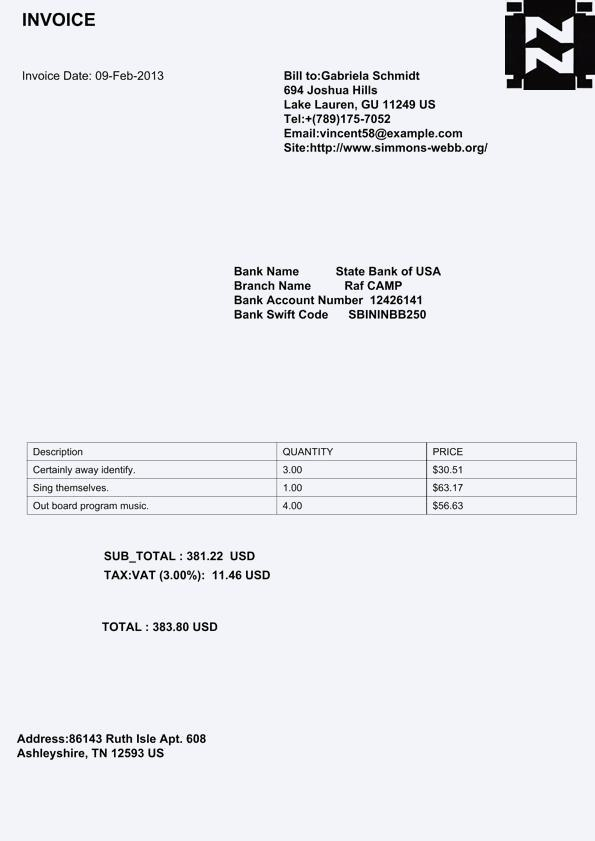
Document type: Invoice